Question: How does the patient history play a role?
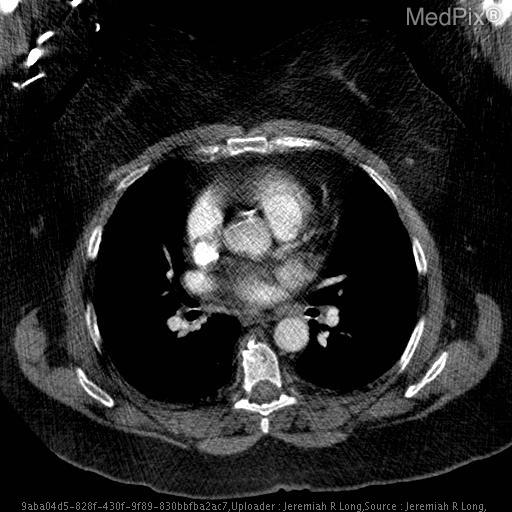
Answer: The patient's history of Shortness fo breath with concern for pulmonary embolism. is key in understanding the case.